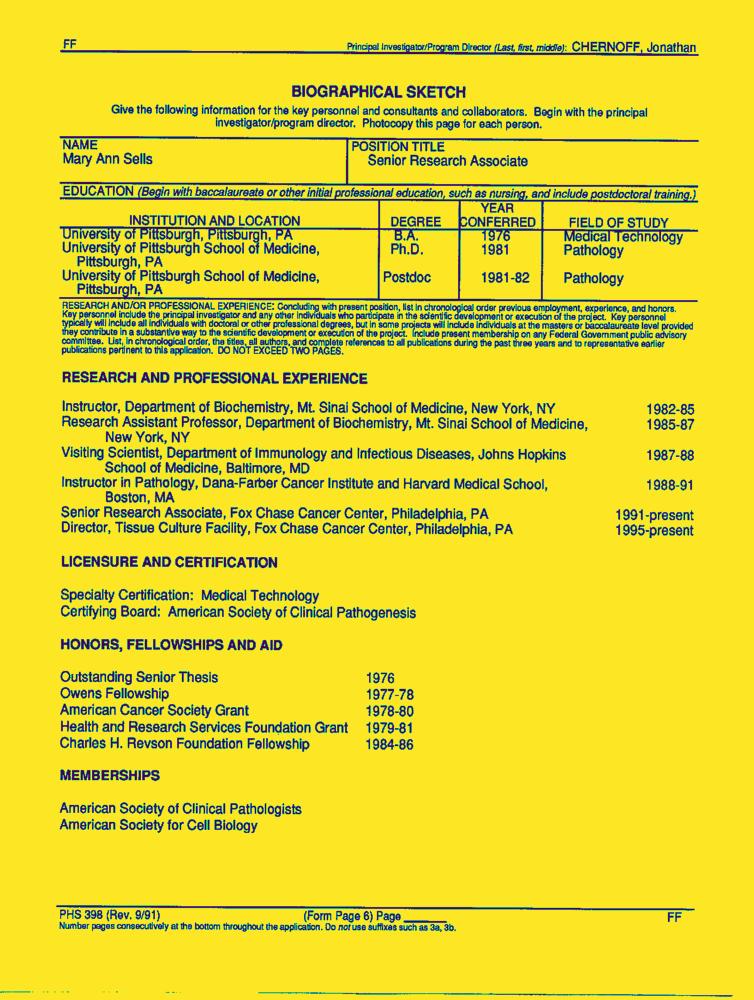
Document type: Resume-Doc